Question: What jurisdiction, city, or county is the document associated with?
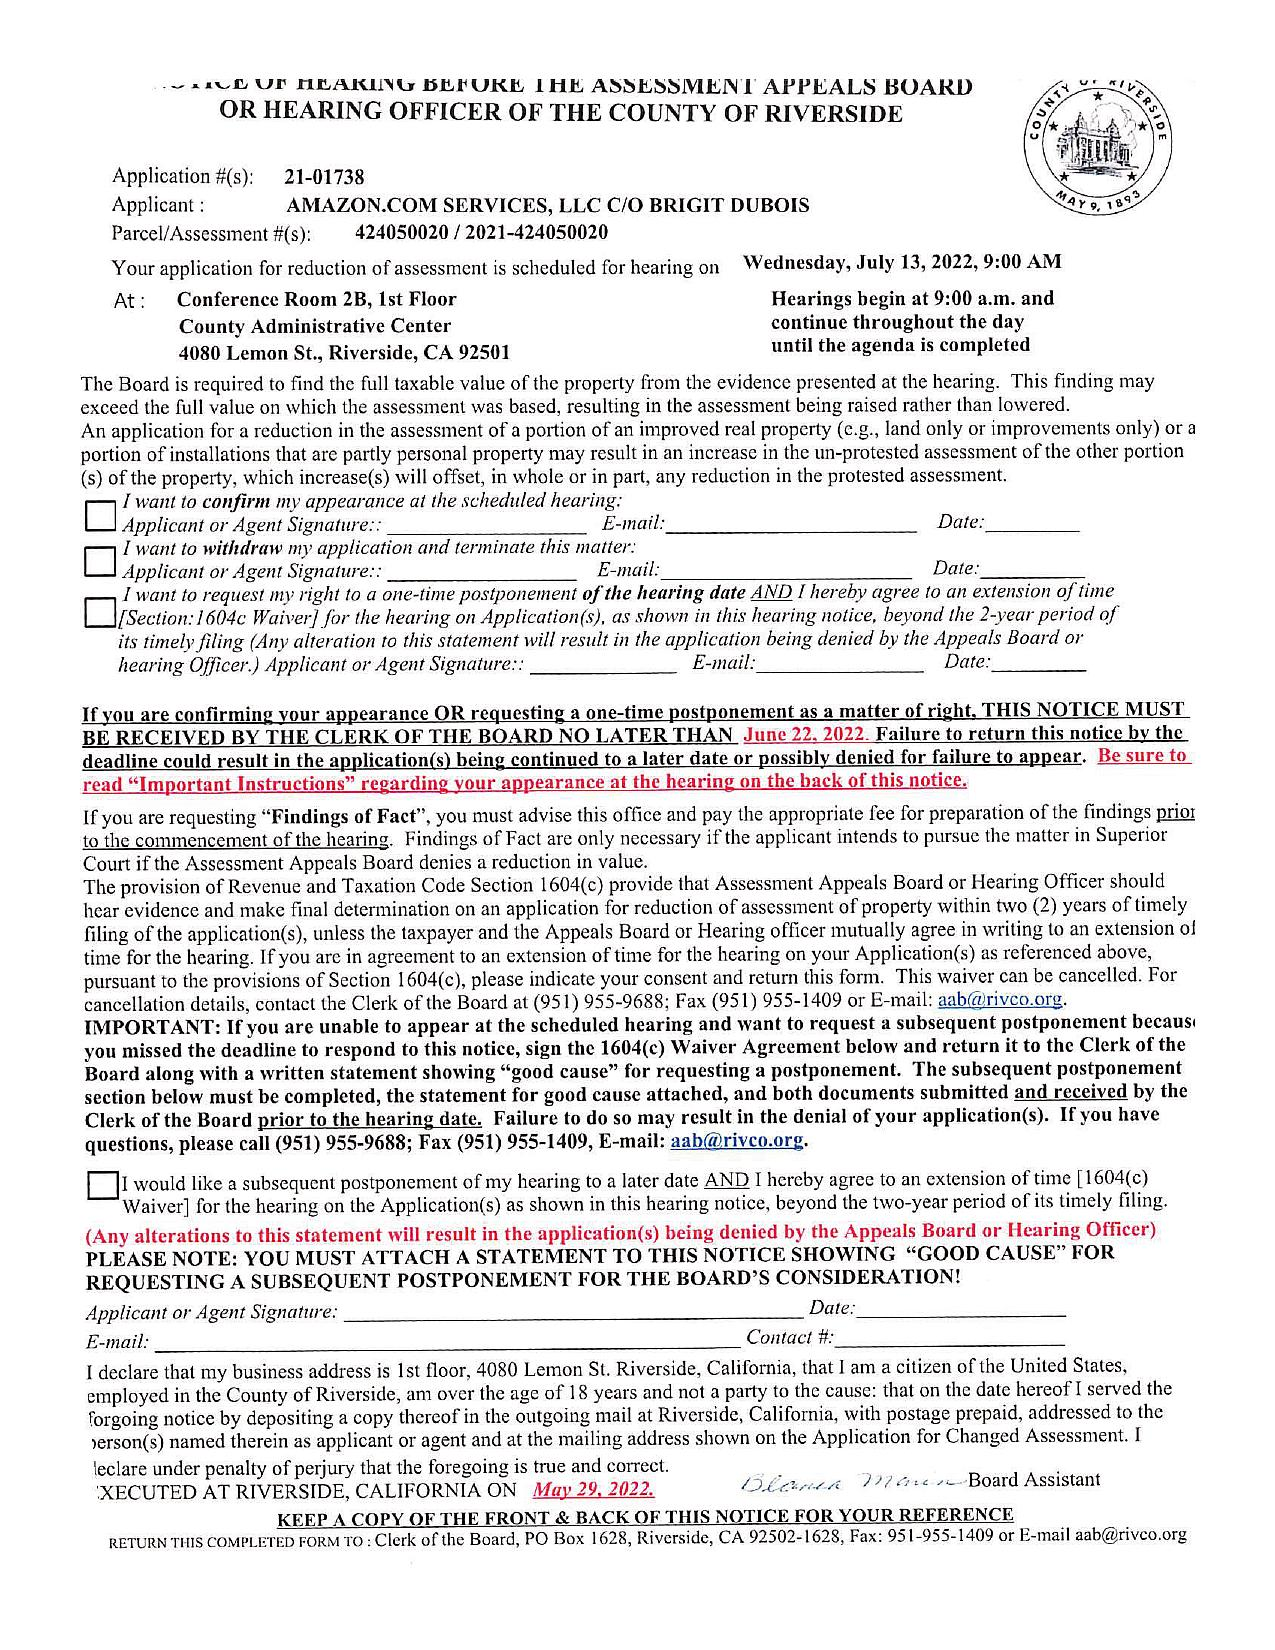
Answer: "County of Riverside"